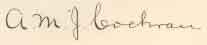
Signature of: andrew mcconnell january cochran